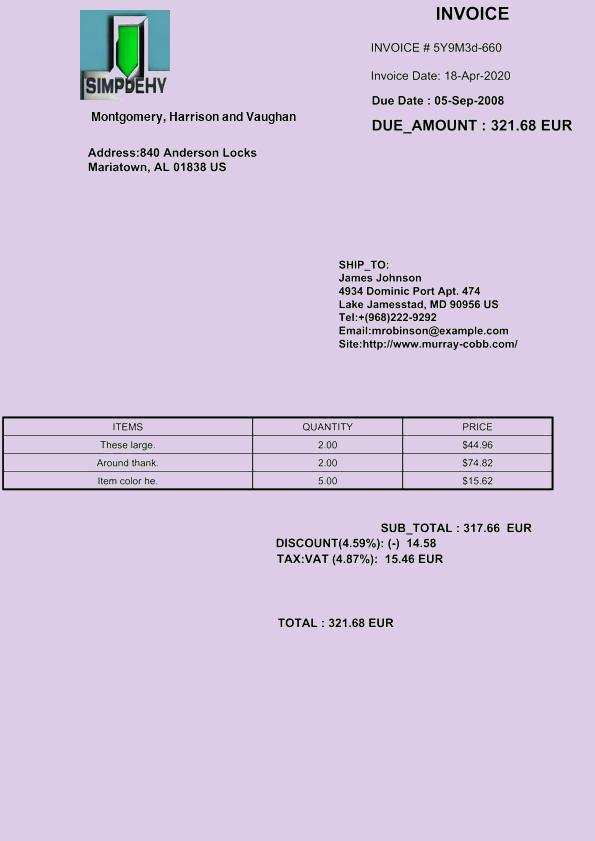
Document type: Invoice